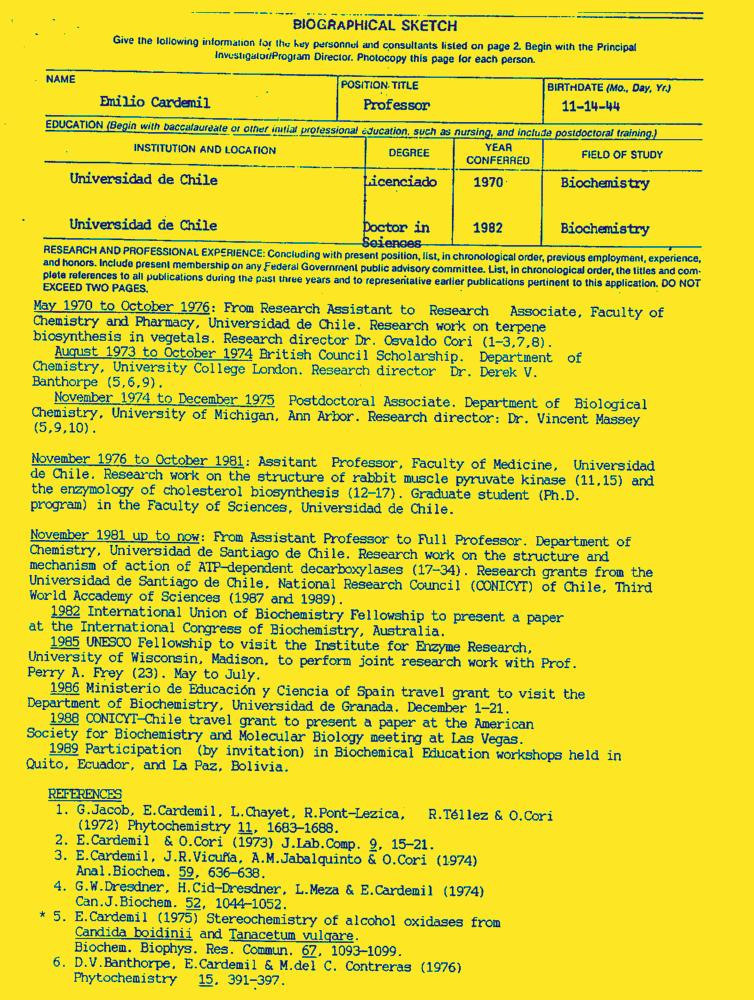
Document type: Resume-Doc